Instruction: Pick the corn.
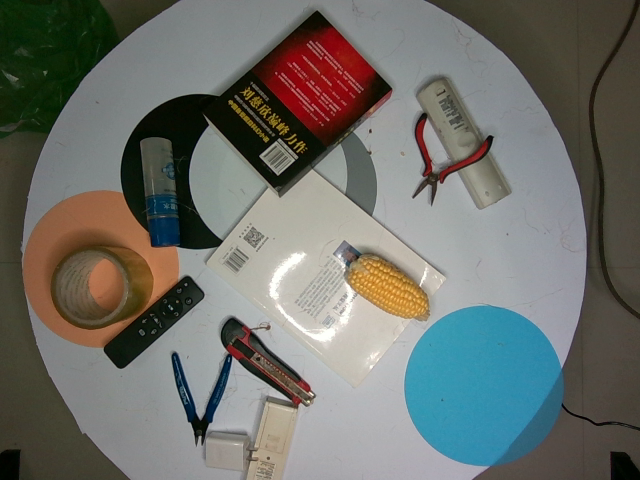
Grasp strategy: vertical